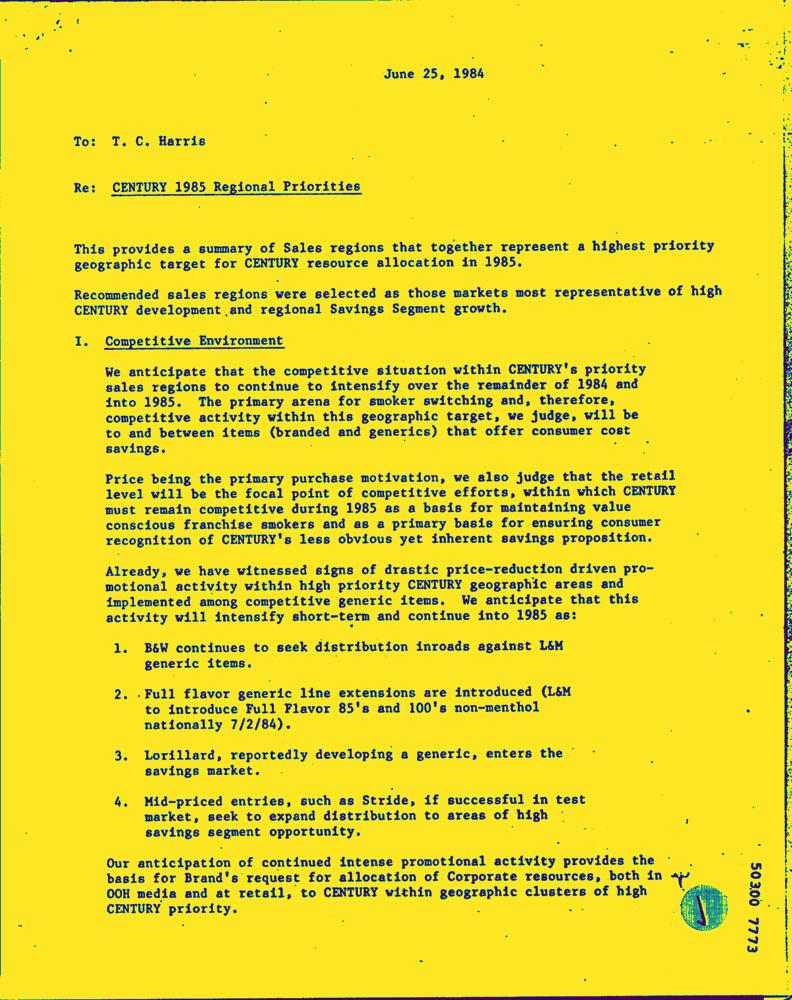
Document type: Letter-Doc